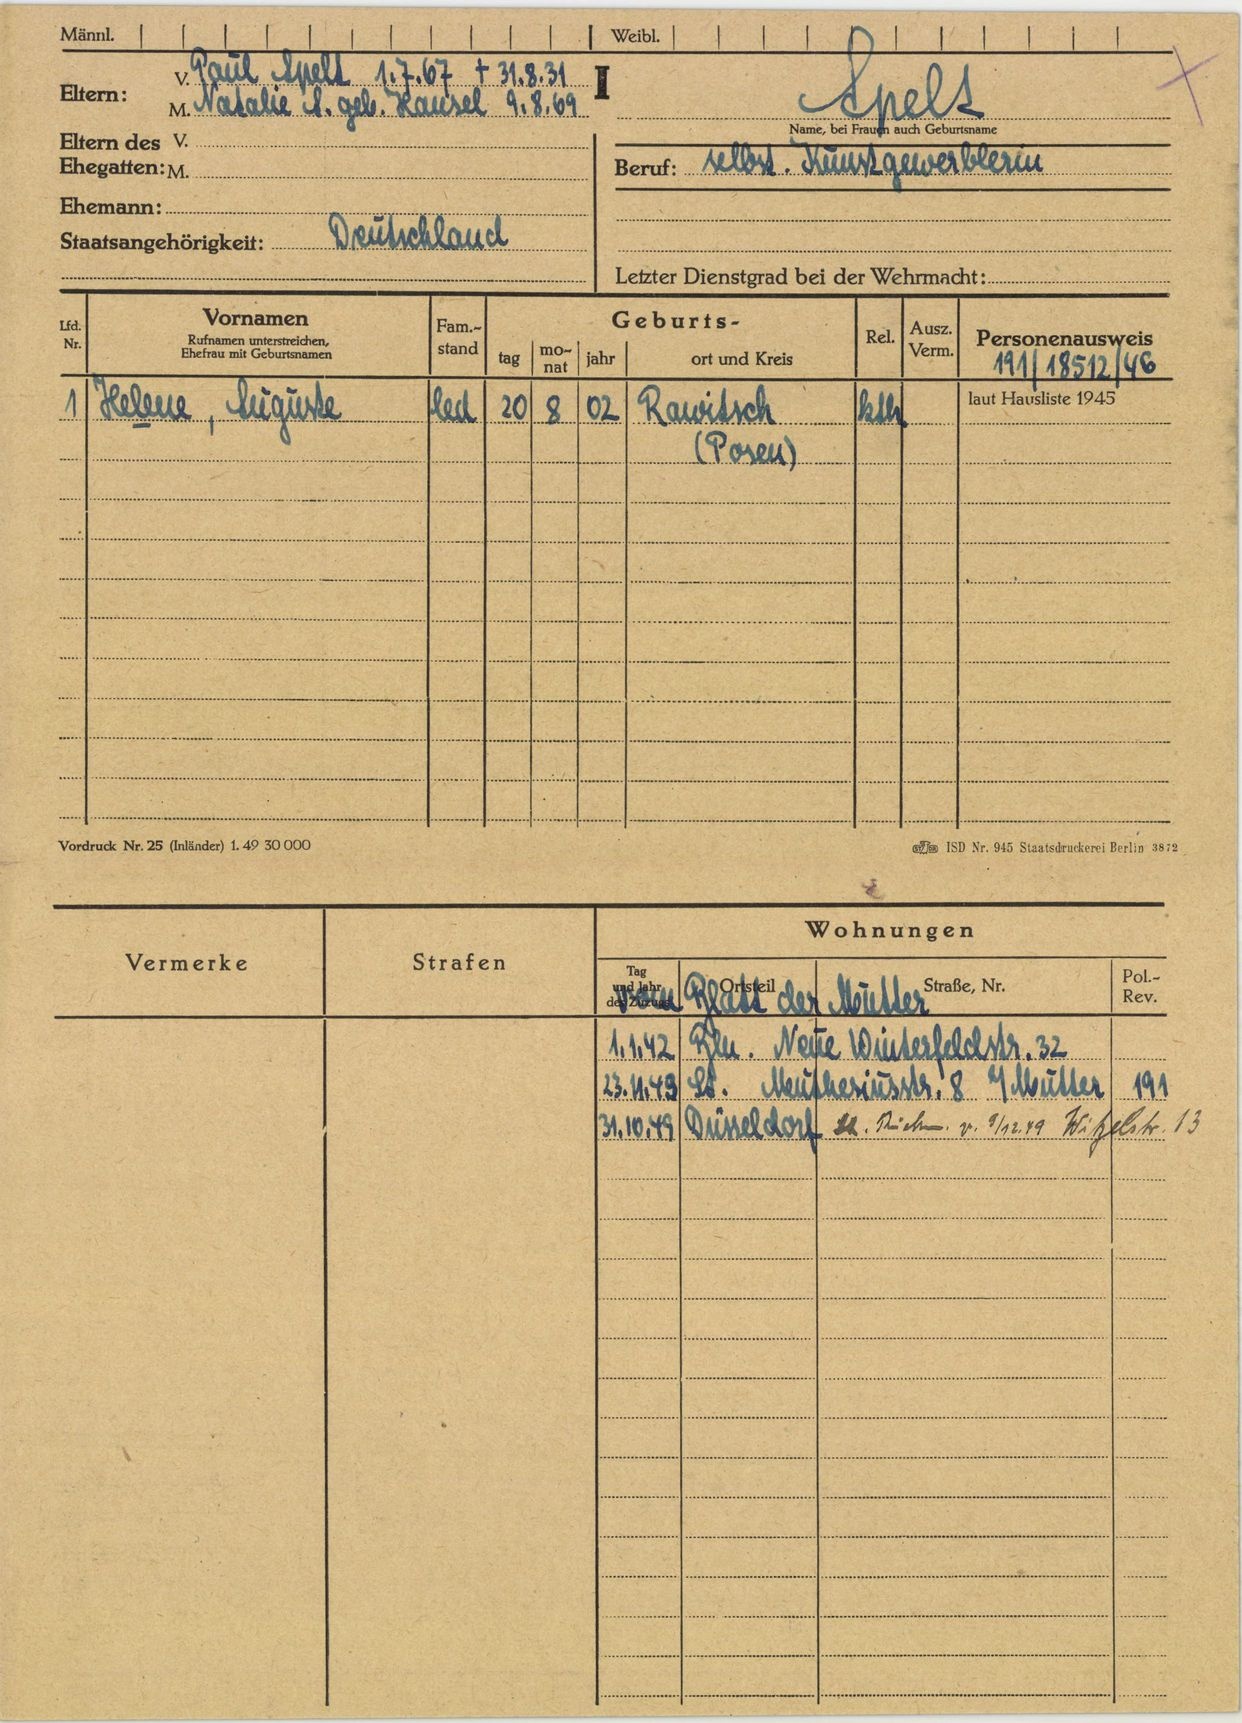
Apelt